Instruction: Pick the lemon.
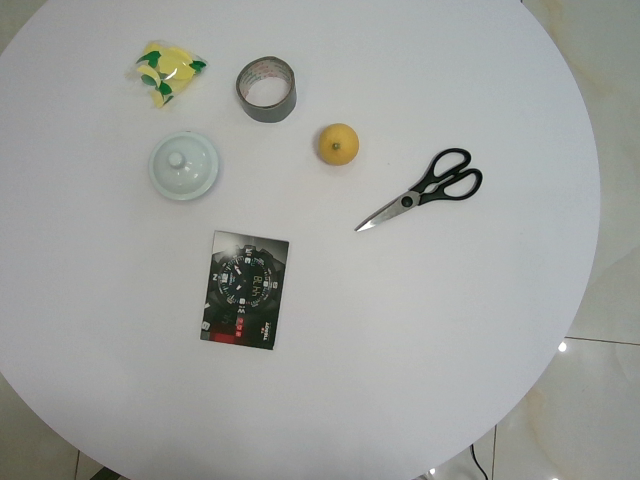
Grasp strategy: vertical